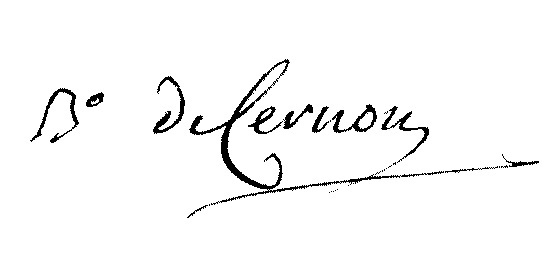
Signature of: jean baptiste de pinteville de cernon